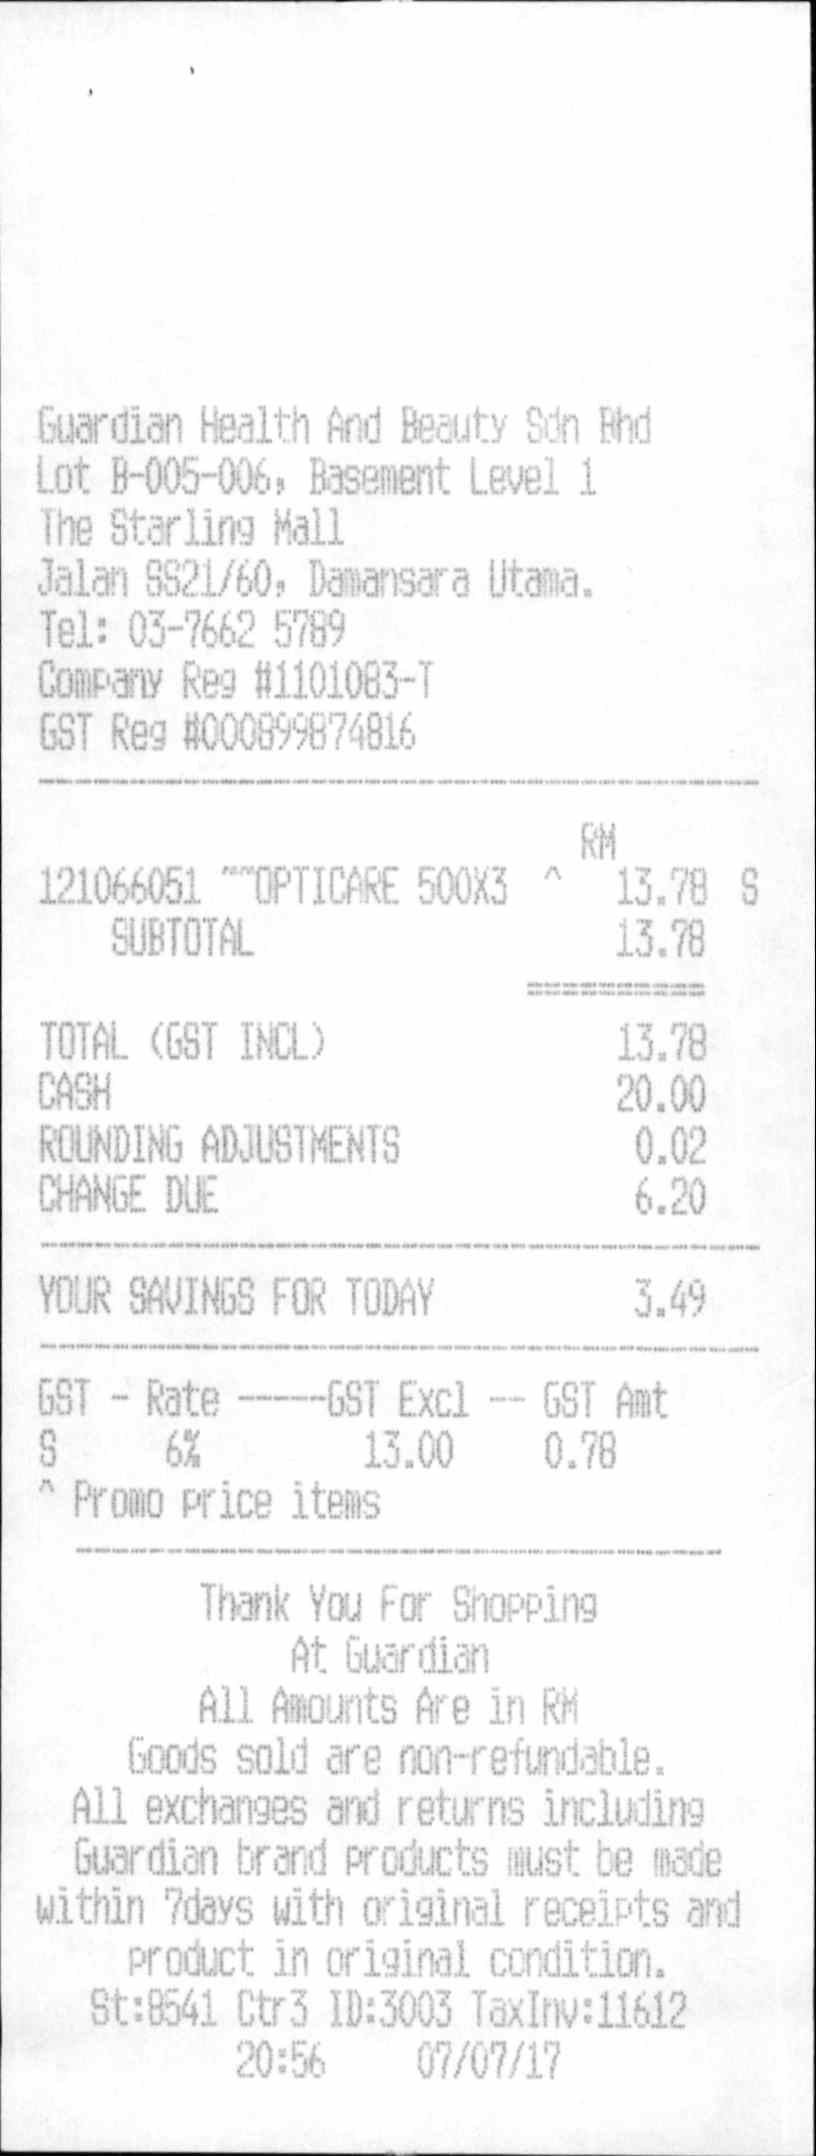
GUARDIAN HEALTH AND BEAUTY SDN BHD
LOT B-005-006,BASEMENT LEVEL 1
THE STARLING MALL
JALAN SS21/60,DAMANSARA UTAMA.
TEL: 03-7662 5789
COMPANY REG #1101083-T
GST REG #000899874816
RM
121066051
""OPTICARE 500X3
^
13.78
S
SUBTOTAL
13.78
TOTAL (GST INCL)
13.78
CASH
20.00
ROUNDING ADJUSTMENTS
0.02
CHANGE DUE
6.20
YOUR SAVINGS FOR TODAY
3.49
GST
S
6%
13.00
0.78
^
PROMO PRICE ITEMS
THANK YOU FOR SHOPPING
AT GUARDIAN
ALL AMOUNTS ARE IN RM
GOODS SOLD ARE NON-REFUNDABLE.
ALL EXCHANGES AND RETURNS INCLUDING
GUARDIAN BRAND PRODUCTS MUST BE MADE
WITHIN 7DAYS WITH ORIGINAL RECEIPTS AND
PRODUCT IN ORIGINAL CONDITION.
ST:8541 CTR 3 ID:3003 TAXINV:11612
20:56
07/07/17
RATE
GST EXCL
GST AMT